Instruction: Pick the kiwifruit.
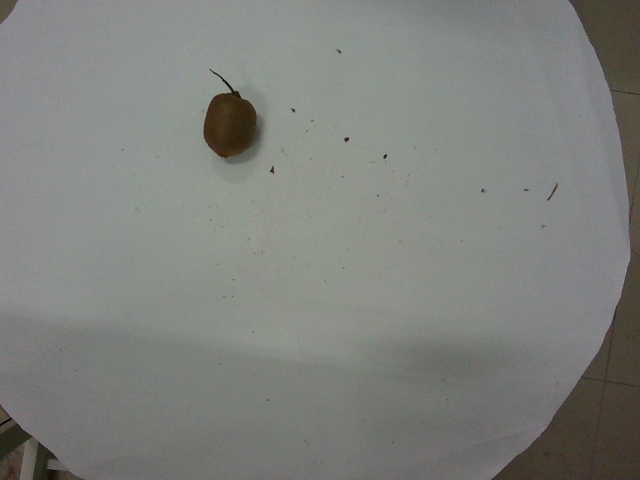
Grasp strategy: vertical